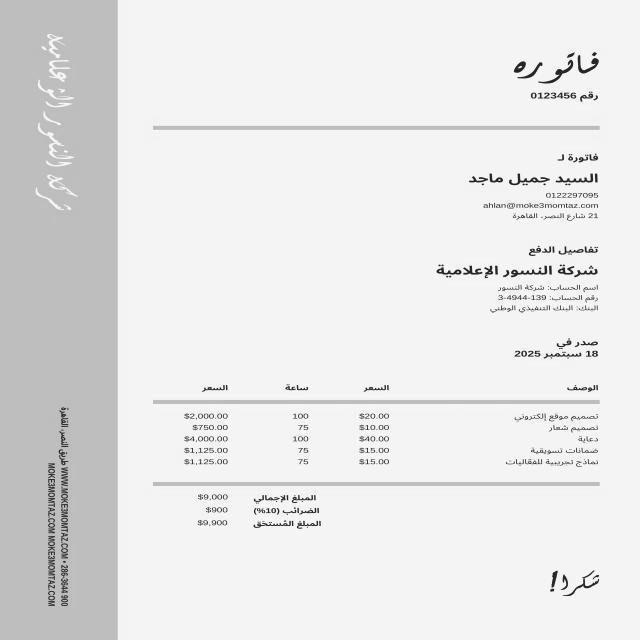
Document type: Invoice